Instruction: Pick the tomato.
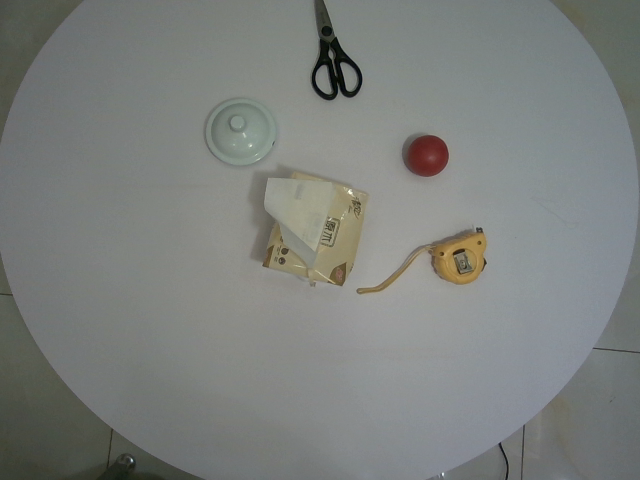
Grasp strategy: vertical